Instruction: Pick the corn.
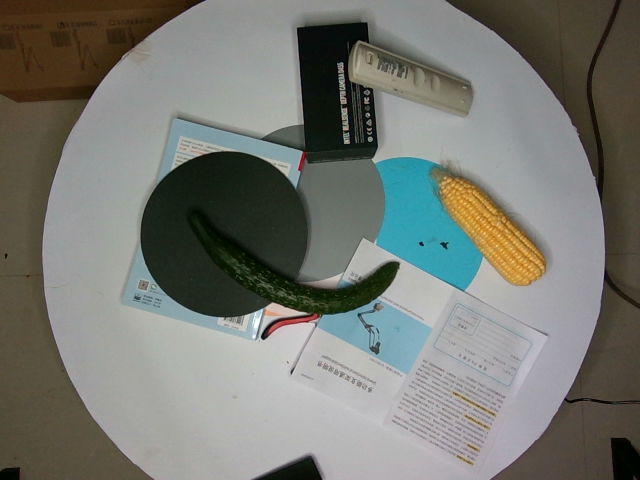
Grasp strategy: vertical